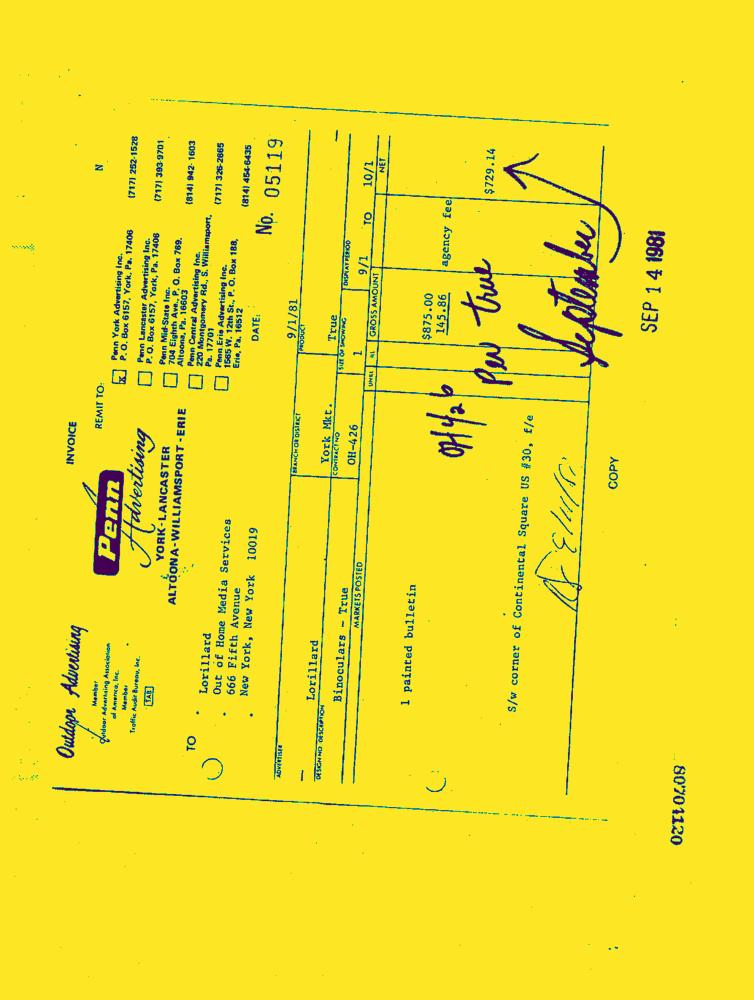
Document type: Invoice-Doc